Extract the amount written in words, the amount in digits, the name of the payee, the date on the cheque, and the bank's name from the image.
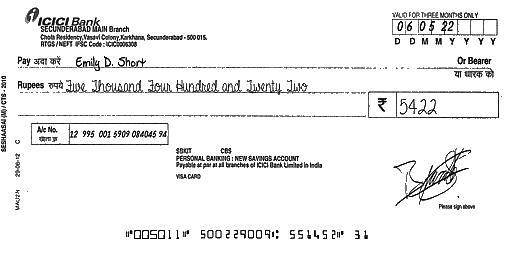
amt_in_words: Five Thousand Four Hundred and Twenty Two
amt_in_figures: 5422
payee_name: Emily D. Short
bank_name: ICICI Bank
cheque_date: 06/05/22